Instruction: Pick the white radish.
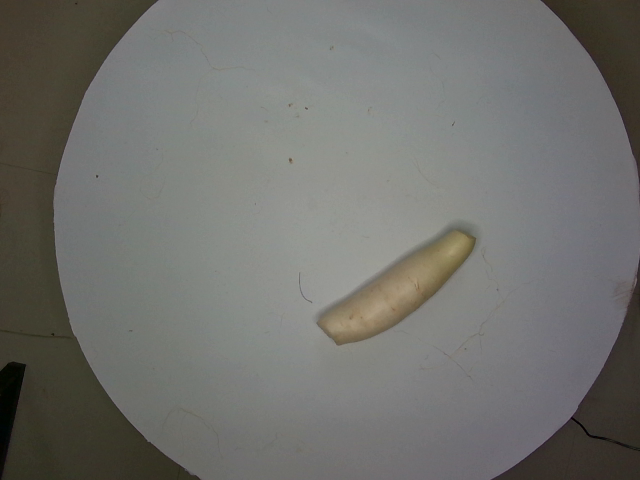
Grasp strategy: vertical